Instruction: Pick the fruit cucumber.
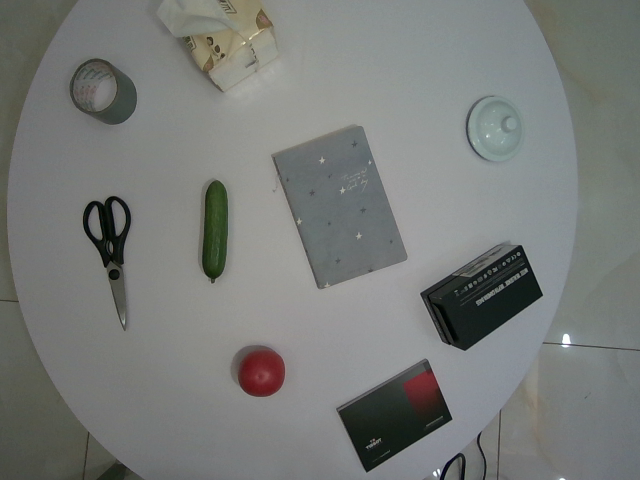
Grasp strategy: vertical